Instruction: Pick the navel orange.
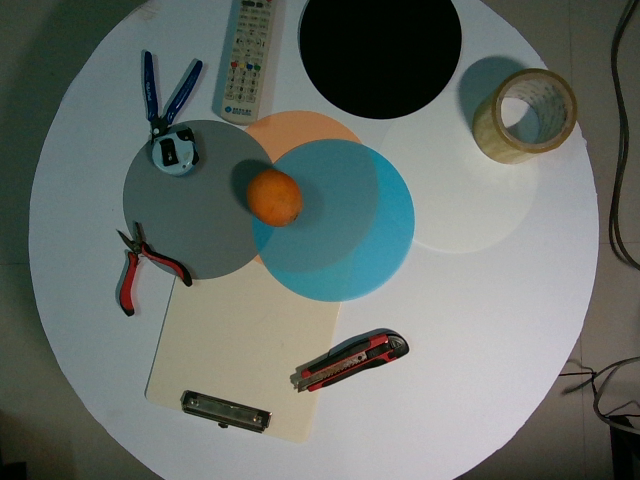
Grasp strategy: vertical